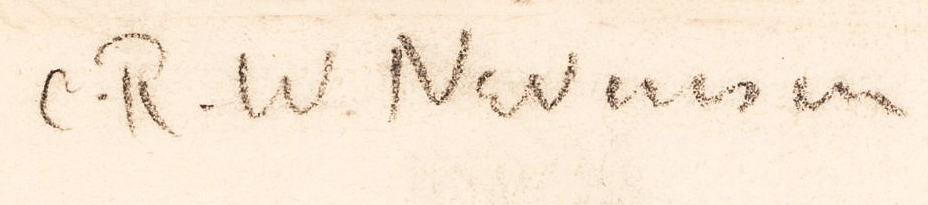
Signature of: c r w nevinson